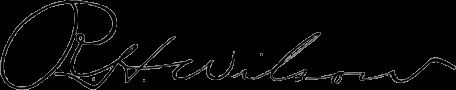
Signature of: robert harrison wilson